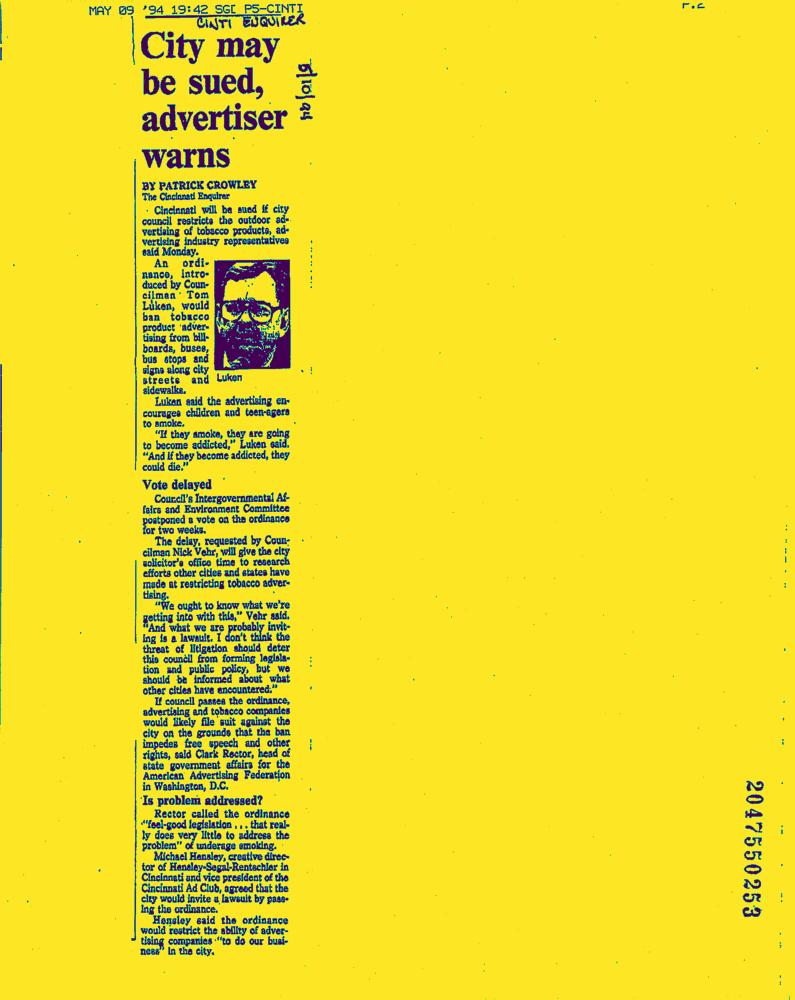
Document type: News-Article